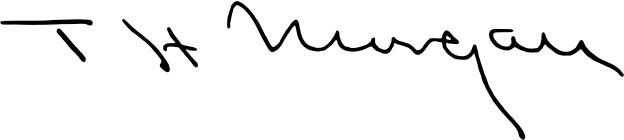
Signature of: thomas hunt morgan